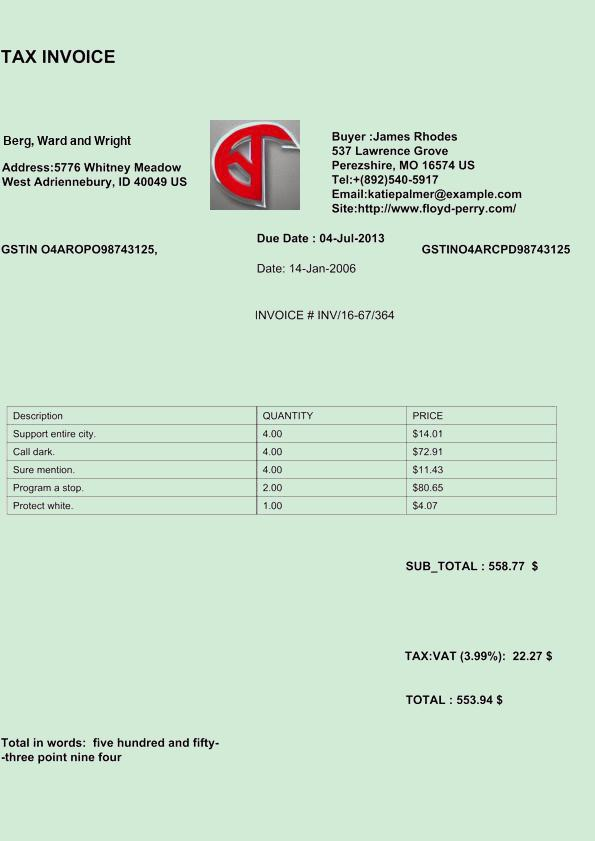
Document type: Invoice